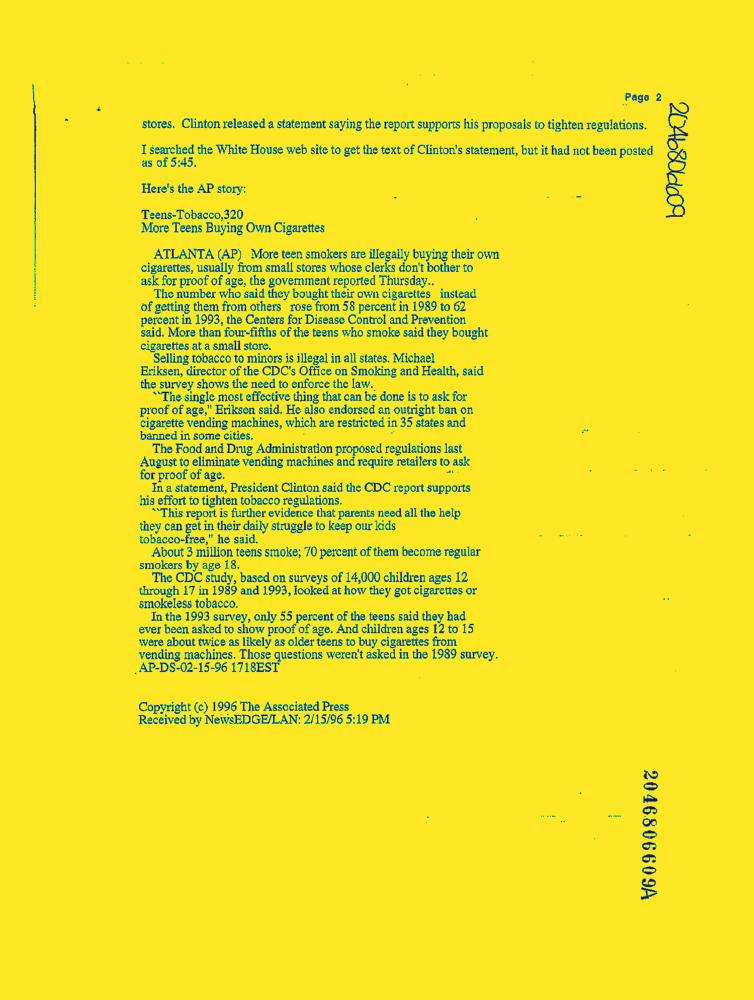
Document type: News-Article